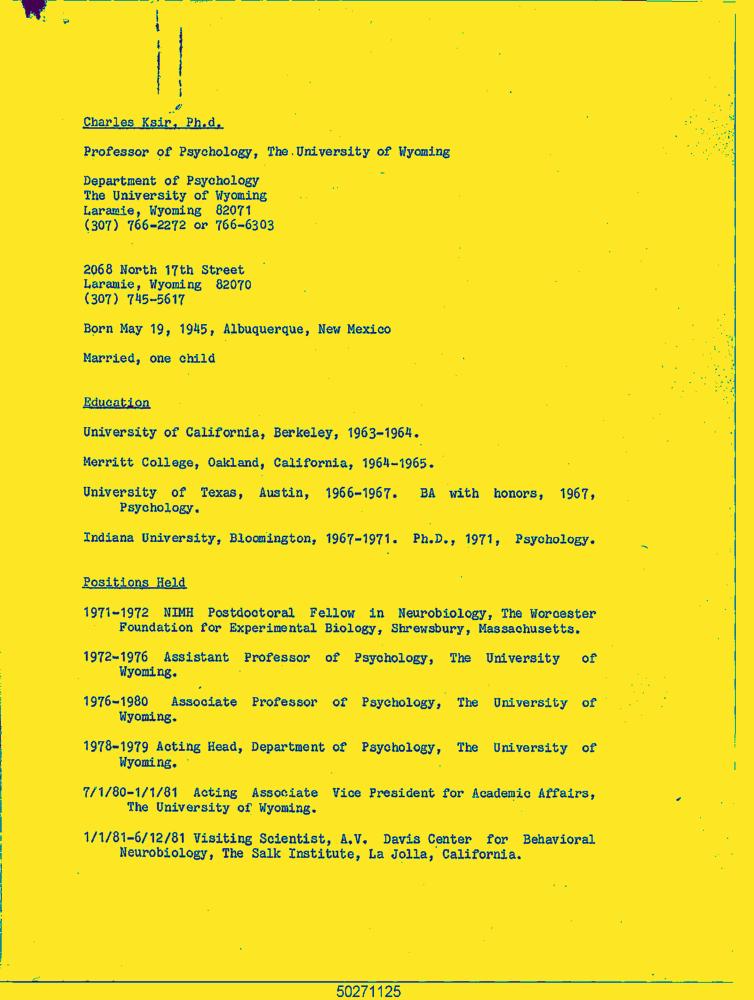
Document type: Resume-Doc